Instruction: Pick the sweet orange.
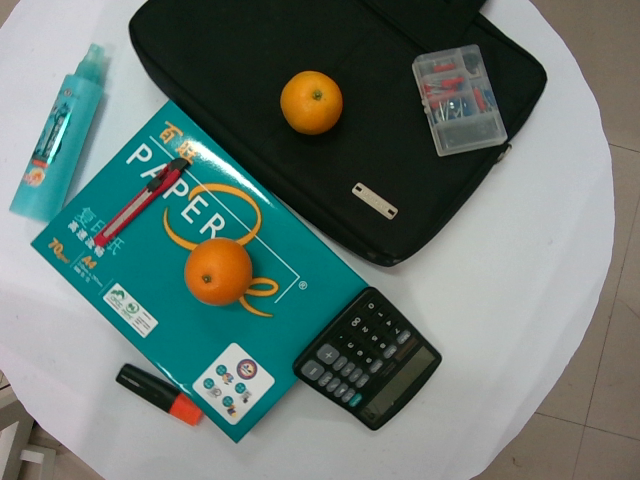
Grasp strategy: vertical